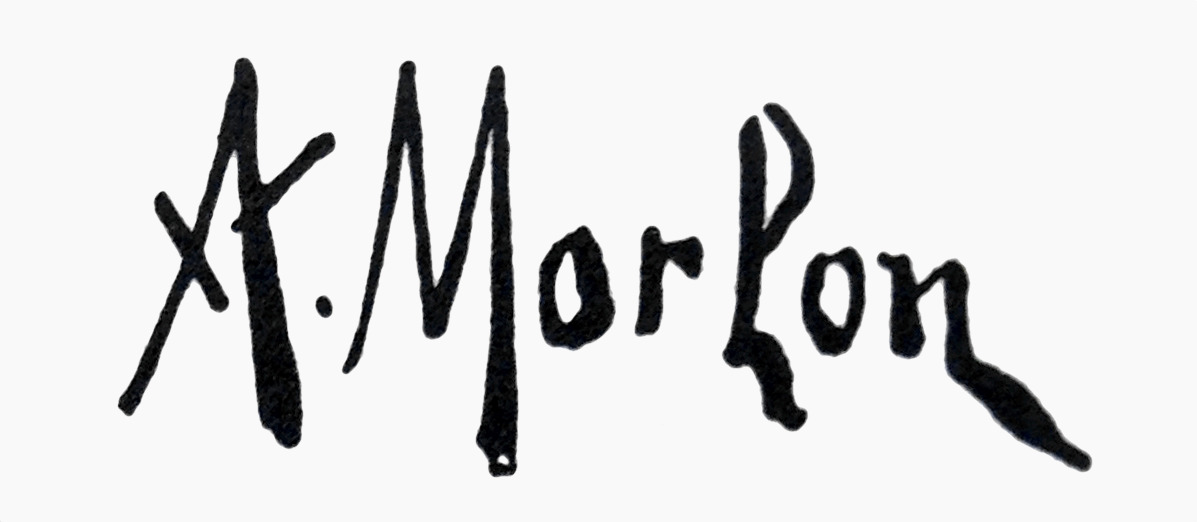
Signature of: antony paul emile morlon